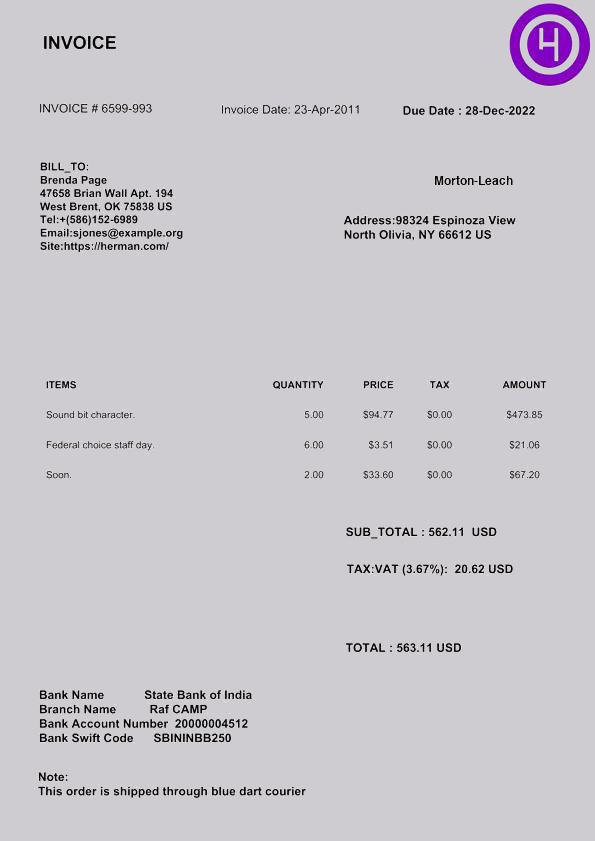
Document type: Invoice